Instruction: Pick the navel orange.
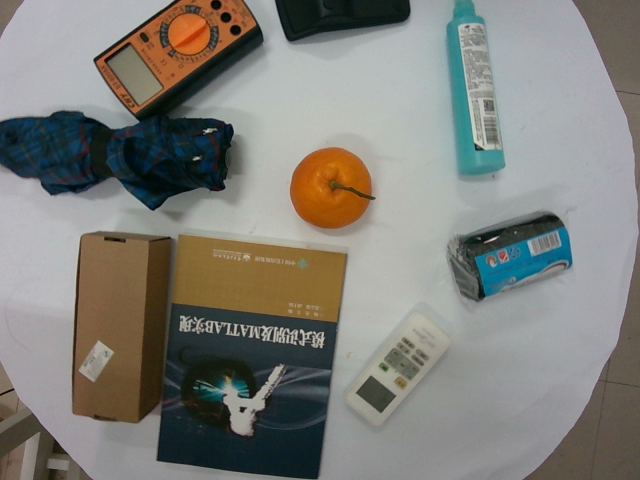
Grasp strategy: vertical